Question: What type of tax is indicated in the document, personal property or real estate?
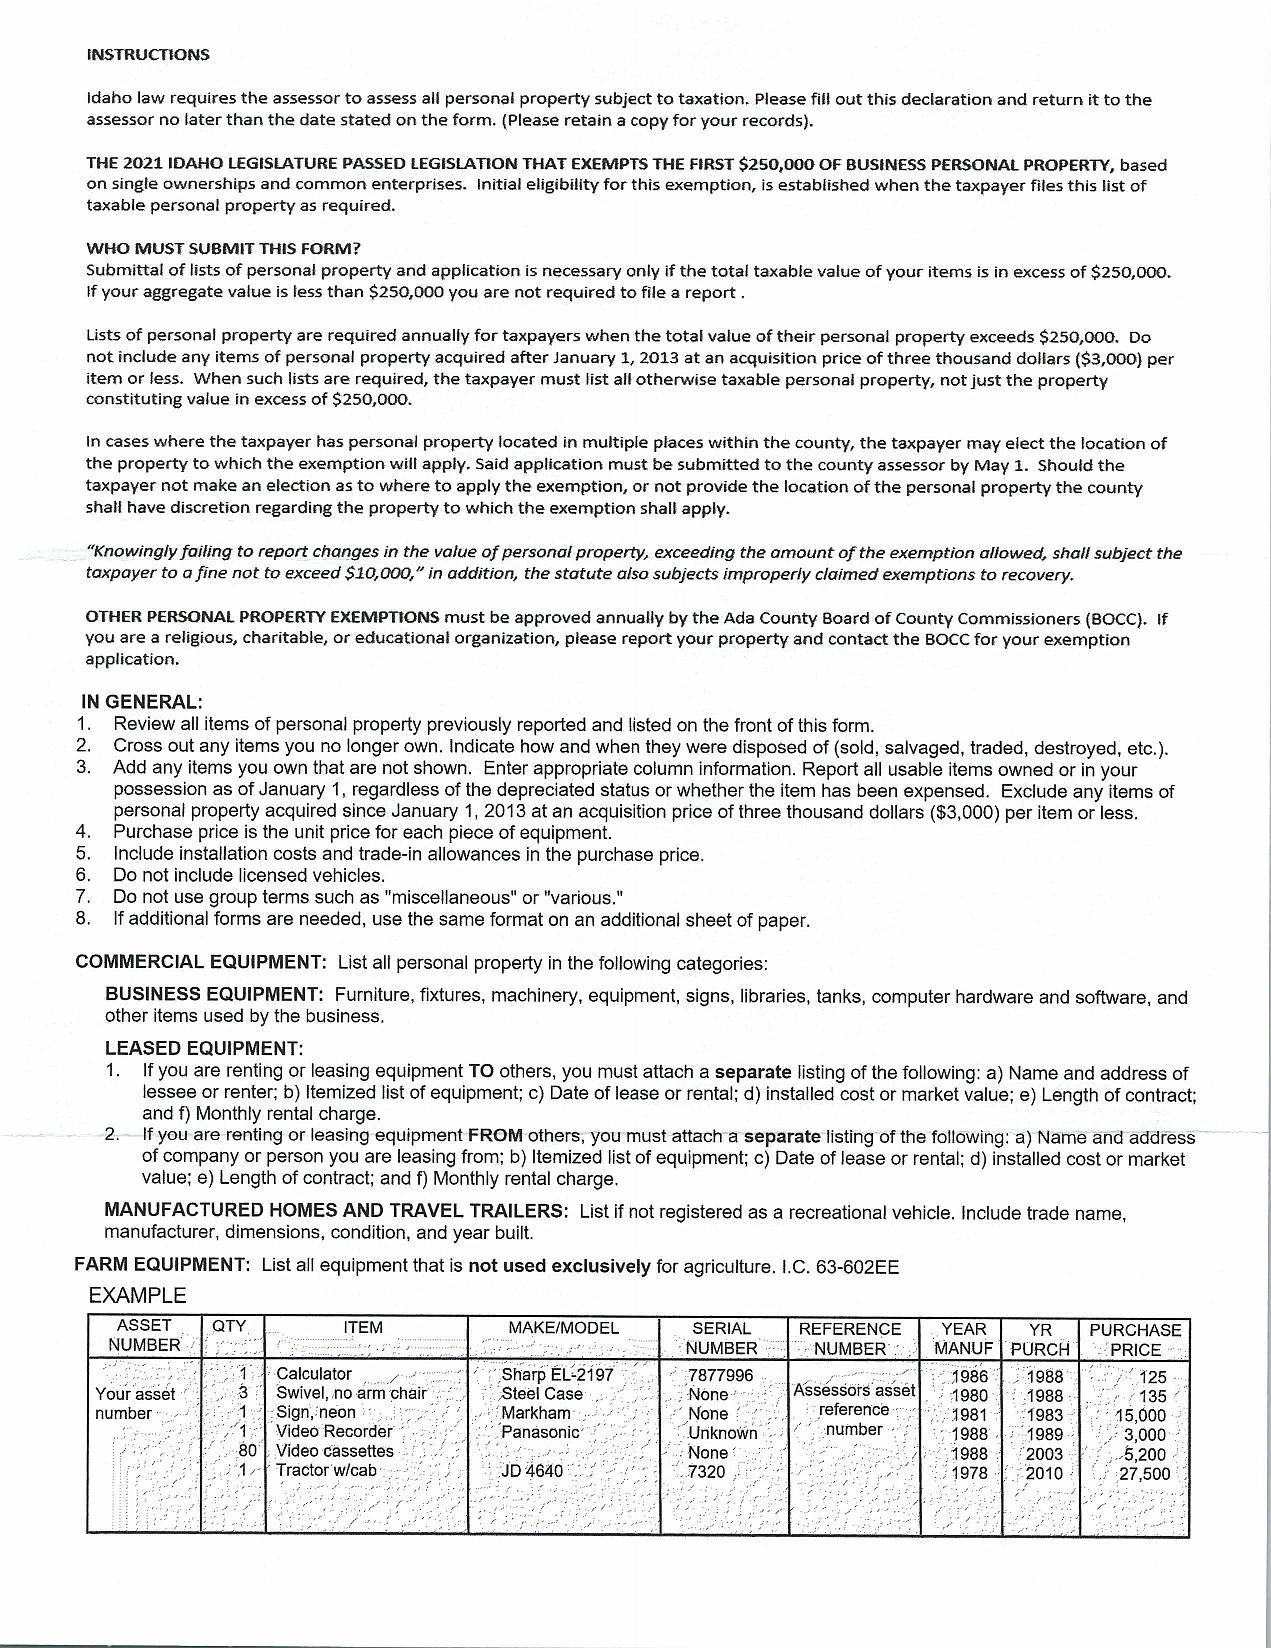
Answer: "Personal Property Tax"